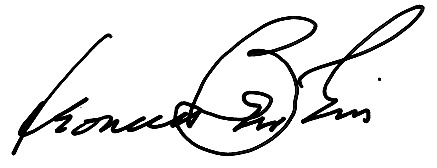
Signature of: leonard bernstein